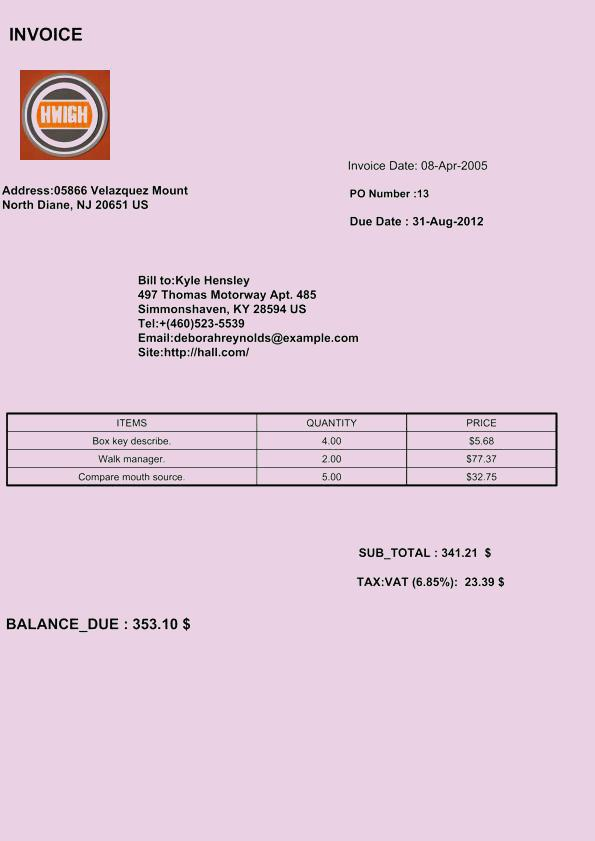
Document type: Invoice